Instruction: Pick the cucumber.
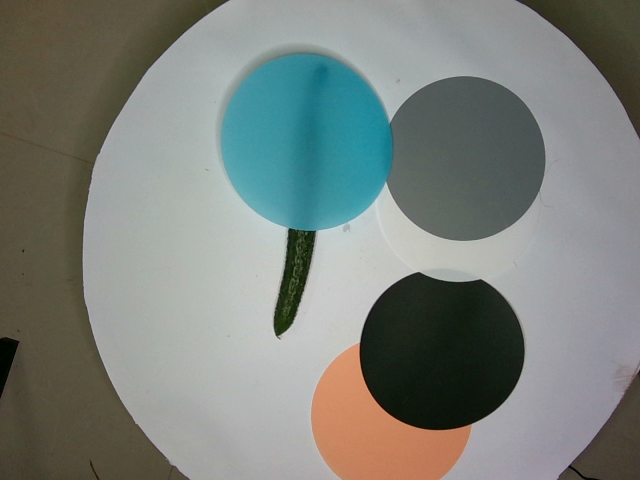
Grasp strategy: vertical